Question: What is the estimated tax bill amount according to the document?
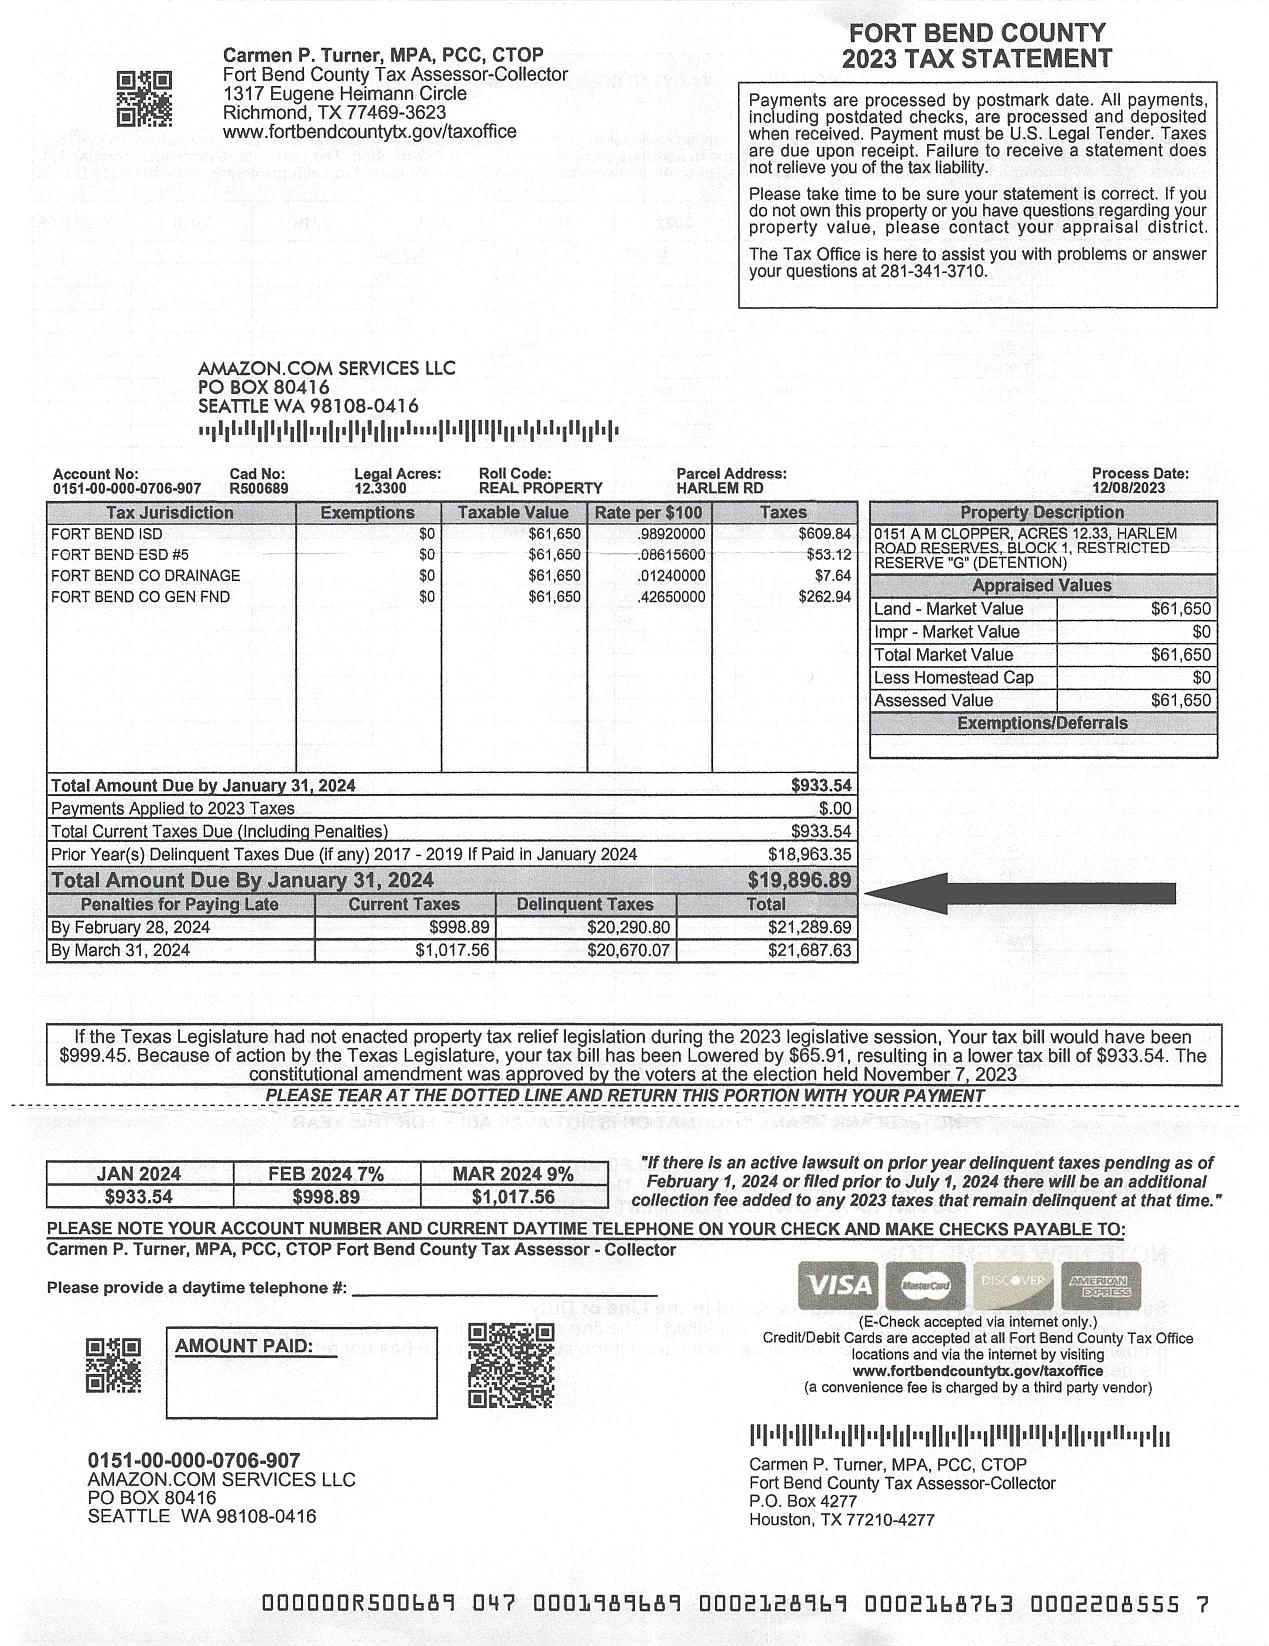
Answer: "$933.54 "